Patient: Female, age 23
23-year-old female, who was having history suggestive of chronic rhino bronchial allergy for the past five years, attended pulmonology outpatient with the complaint of cough, dyspnea and fever since more than four weeks. Vital signs were within normal range with SpO2 of 96%; her physical examination revealed bibasal lung crackles. Her past medical history revealed treatment with inhaled corticosteroids and fluticasone nasal spray on an irregular basis during exacerbations. She complains of recurrent headaches and underwent septoplasty with submucosal diathermy three years ago. Her routine blood work was within normal range with no peripheral eosinophilia and no sputum eosinophilia; her total serum IgE level was 731 ng/ml; her spirometry revealed mild restrictive ventilatory defect. Serum 25 hydroxy vitamin D3 was 9.12 ng/ml; chest radiograph showing bilateral infiltrates prompted for a computed tomography scan of chest (HRCT- Chest). The latter revealed multiple small well defined and ill-defined centrilobular nodules in both lungs, significantly in the left inferior lingula and in the basal segments of left lower lobe. The lesions show areas of tree-in-bud appearance and areas of confluence. Few small scattered centrilobular nodules were seen in the right lung in all the lobes (Fig. 1, Fig. 2).
Clinicoradiological opinion was either atypical pneumonia or to rule out tuberculosis. She underwent fiberoptic bronchoscopy for bronchial wash and transbronchial lung biopsy; bronchial washings sent for smear for acid fast bacilli and fungal elements were negative, with gram stain showing occasional polymorphs; geneXpert MTB/RIF was not detected; 20 ml of bronchial washings which was hemorrhagic revealed an occasional alveolar macrophage with many neutrophils with a background of blood elements. Trans bronchial lung biopsy (TBLB) revealed histological features suggestive of Lipoid Pneumonia (Fig. 3).
Meticulous history, retrospectively, revealed patient habituated to applying a petrolatum ointment to the nose, externally, daily at night since more than a year. She was treated with oral prednisolone, tapered over a period of six months, apart from her regular inhaled corticosteroid and Fluticasone nasal spray. Her follow up HRCT-Chest at the end of one year showed partial resolution of the previous lesions, and patient is clinically stable without any relevant symptoms. (Fig. 4).
Keywords: exogenous lipoid pneumonia, petrolatum ointment, prednisolone, transbronchial lung biopsy, treatment
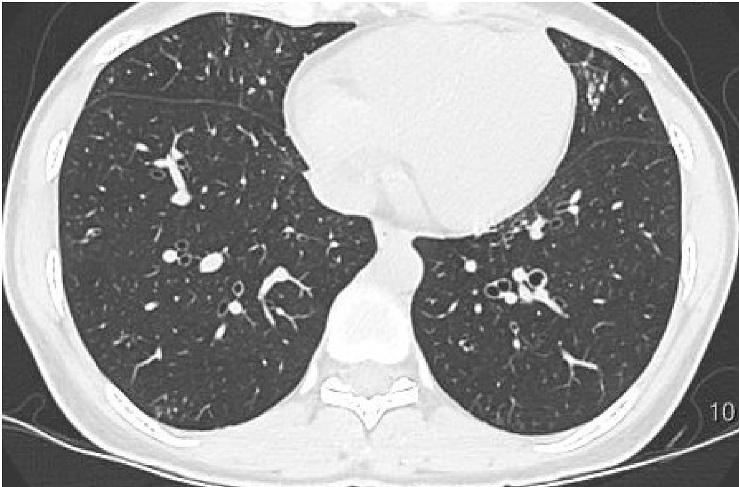
Image caption: Axial HRCT section at the level of the lower chest reveals multiple tiny centrilobular nodules in the posterior basal segment of the left lower lobe and few nodules in the left lingula, right middle lobe and lateral basal segment of the right lower lobe.